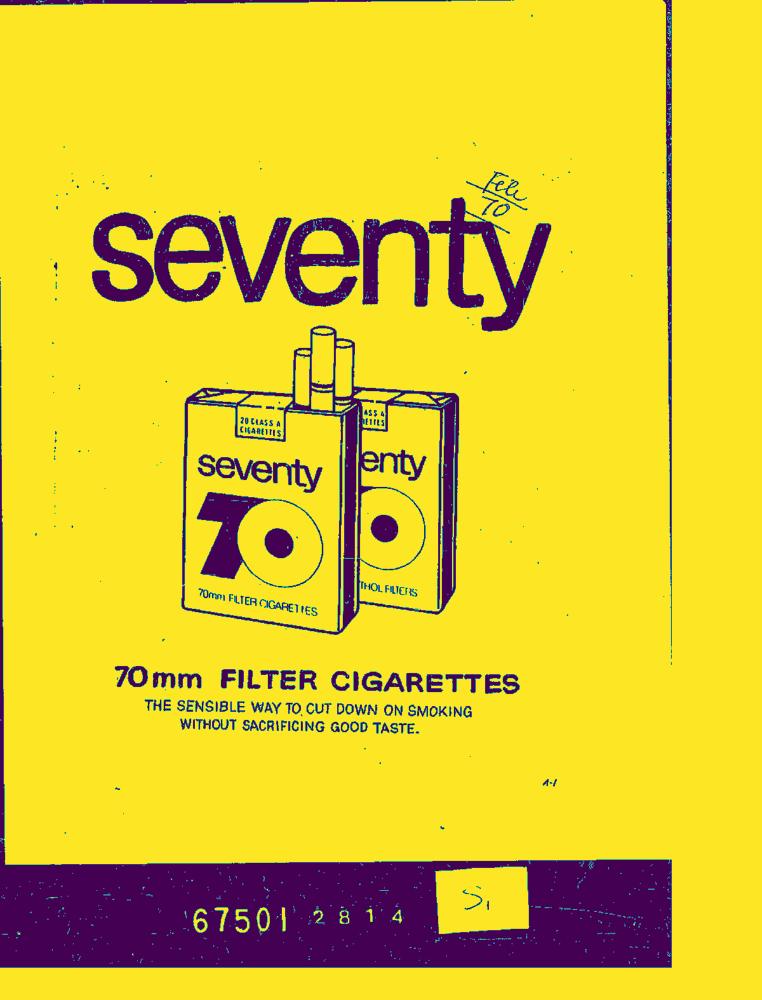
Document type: AD